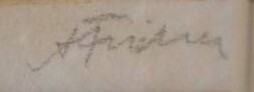
Signature of: artur fischer